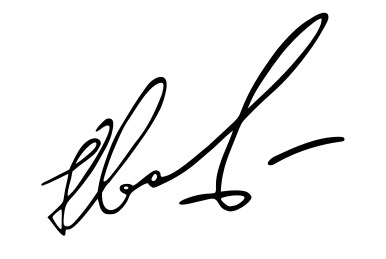
Signature of: dmitri kvartalnov